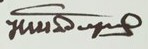
Signature of: nikola todoriev